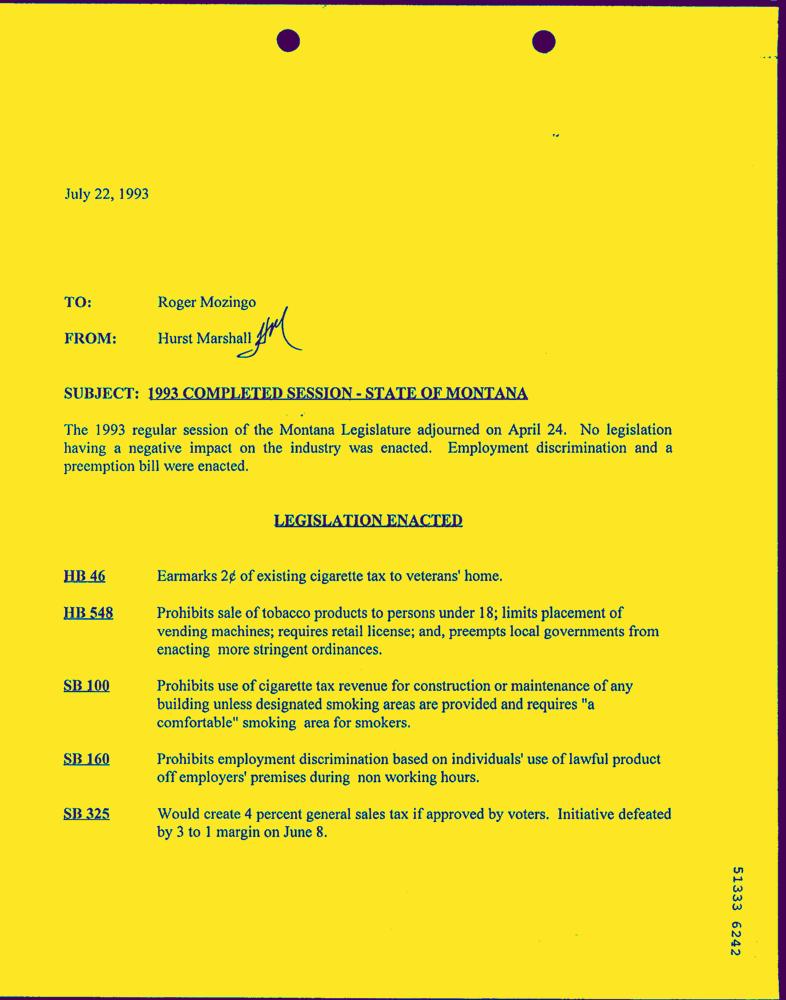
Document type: Letter-Doc